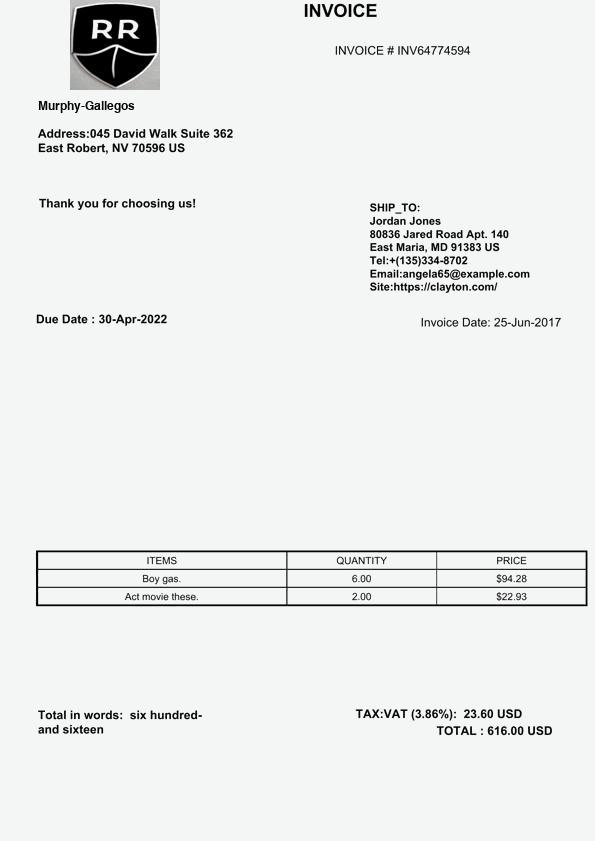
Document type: Invoice